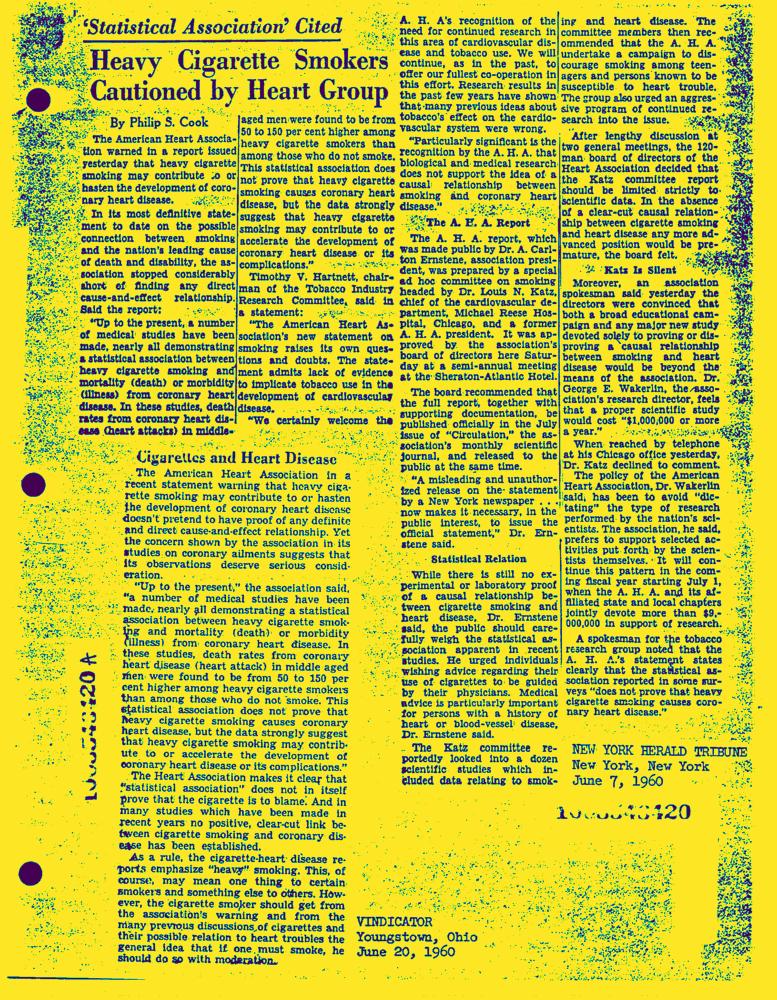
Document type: News-Article